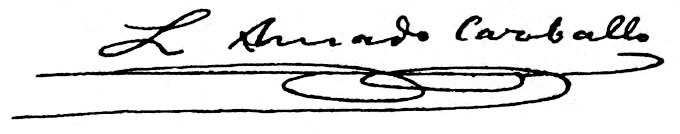
Signature of: luis amado carballo